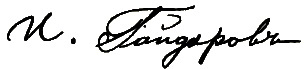
Signature of: ibragim bek gaĭdarov